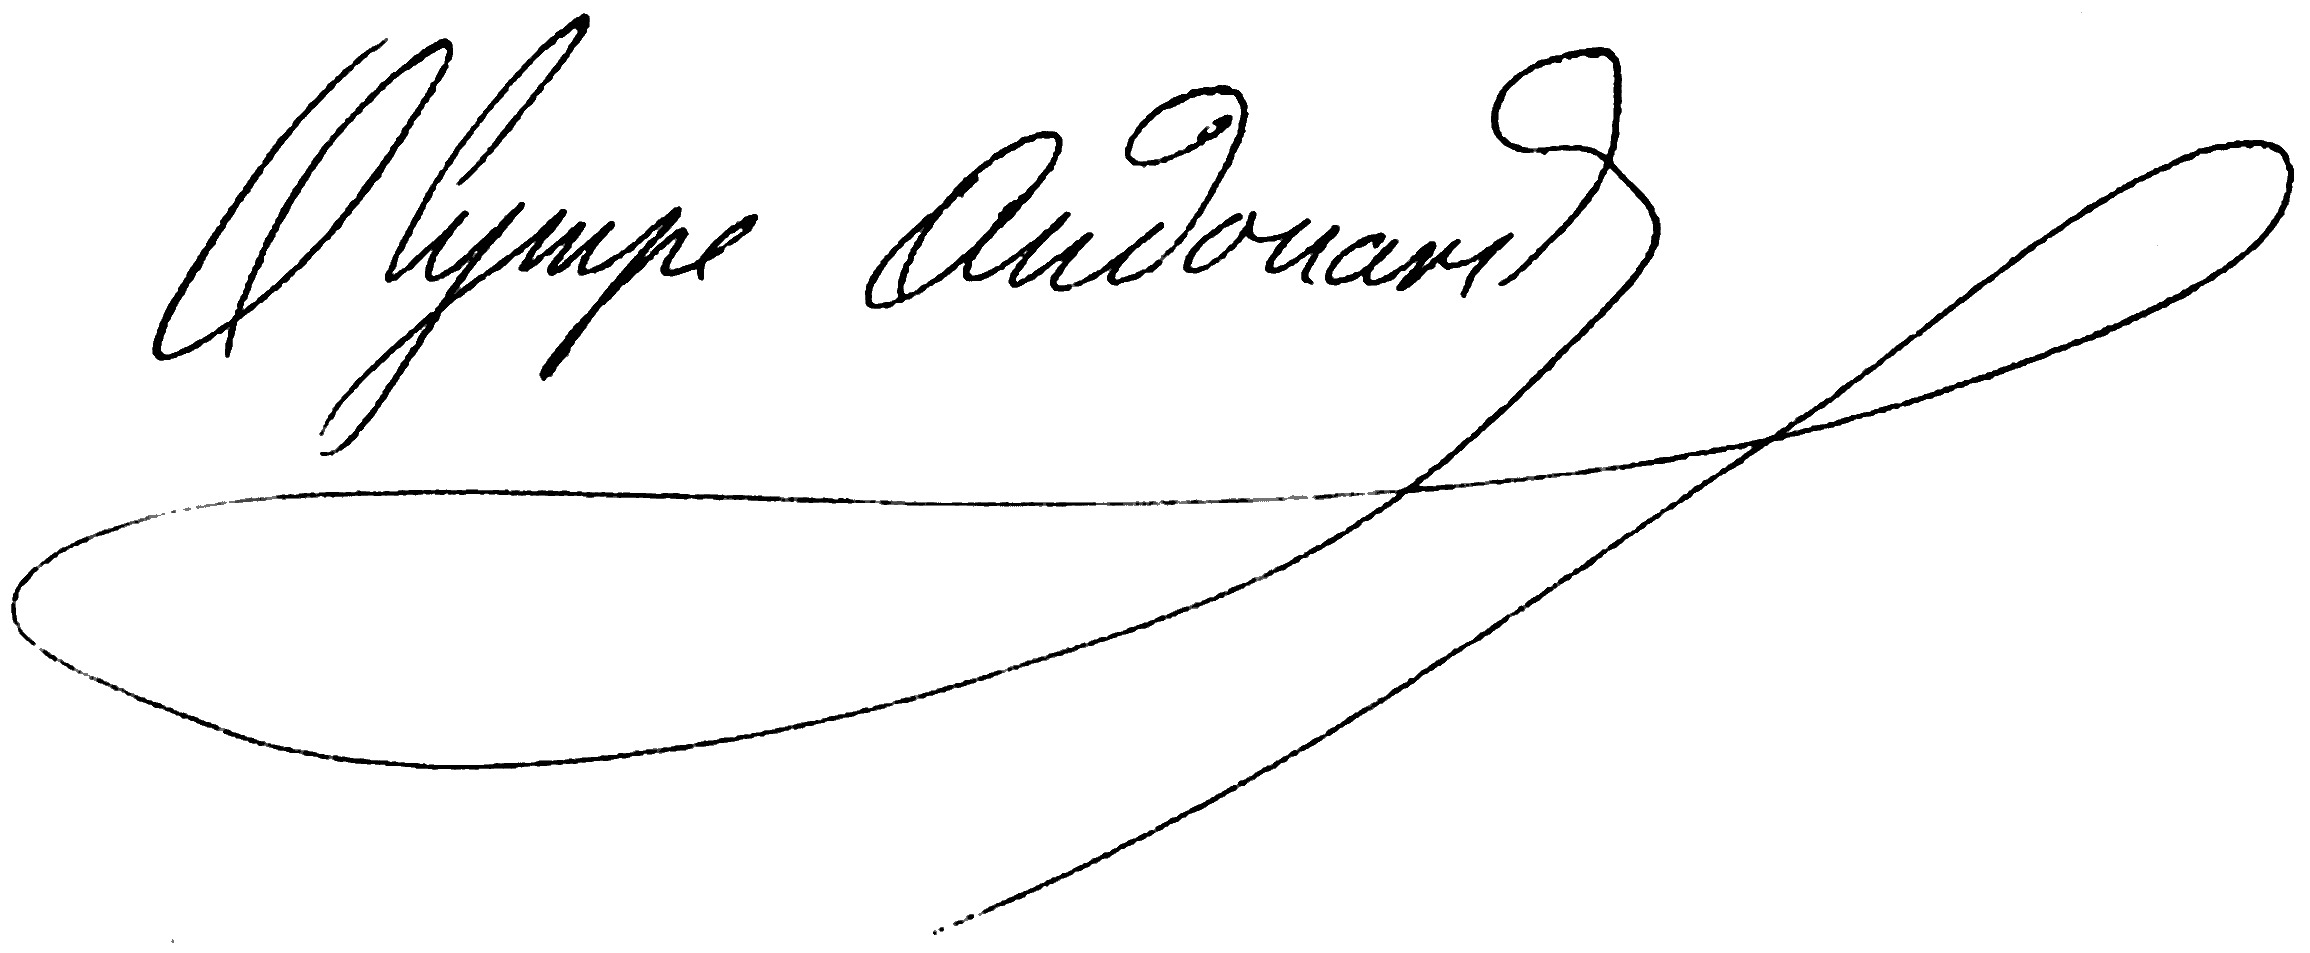
Signature of: olympe audouard